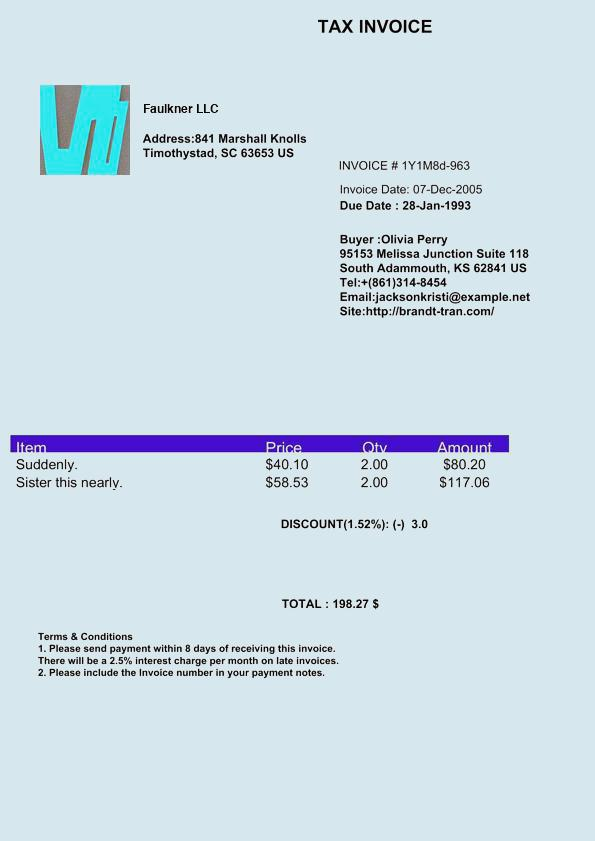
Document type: Invoice